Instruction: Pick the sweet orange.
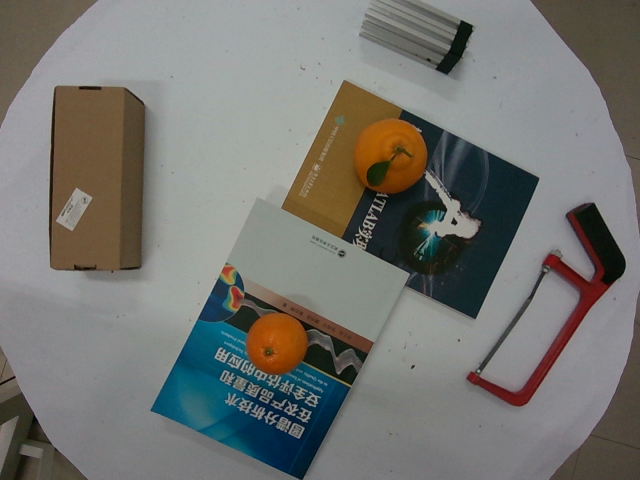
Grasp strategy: vertical